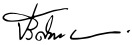
Signature of: pridiyathorn devakula